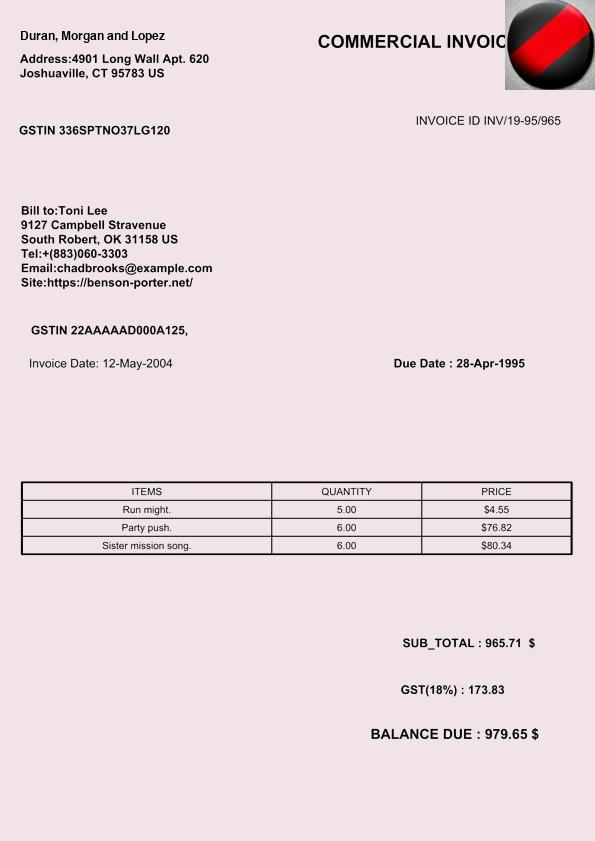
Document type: Invoice